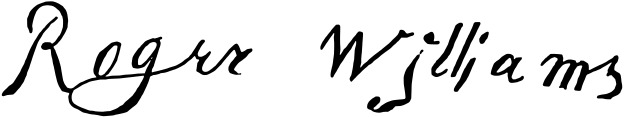
Signature of: roger williams